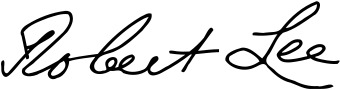
Signature of: robert lee